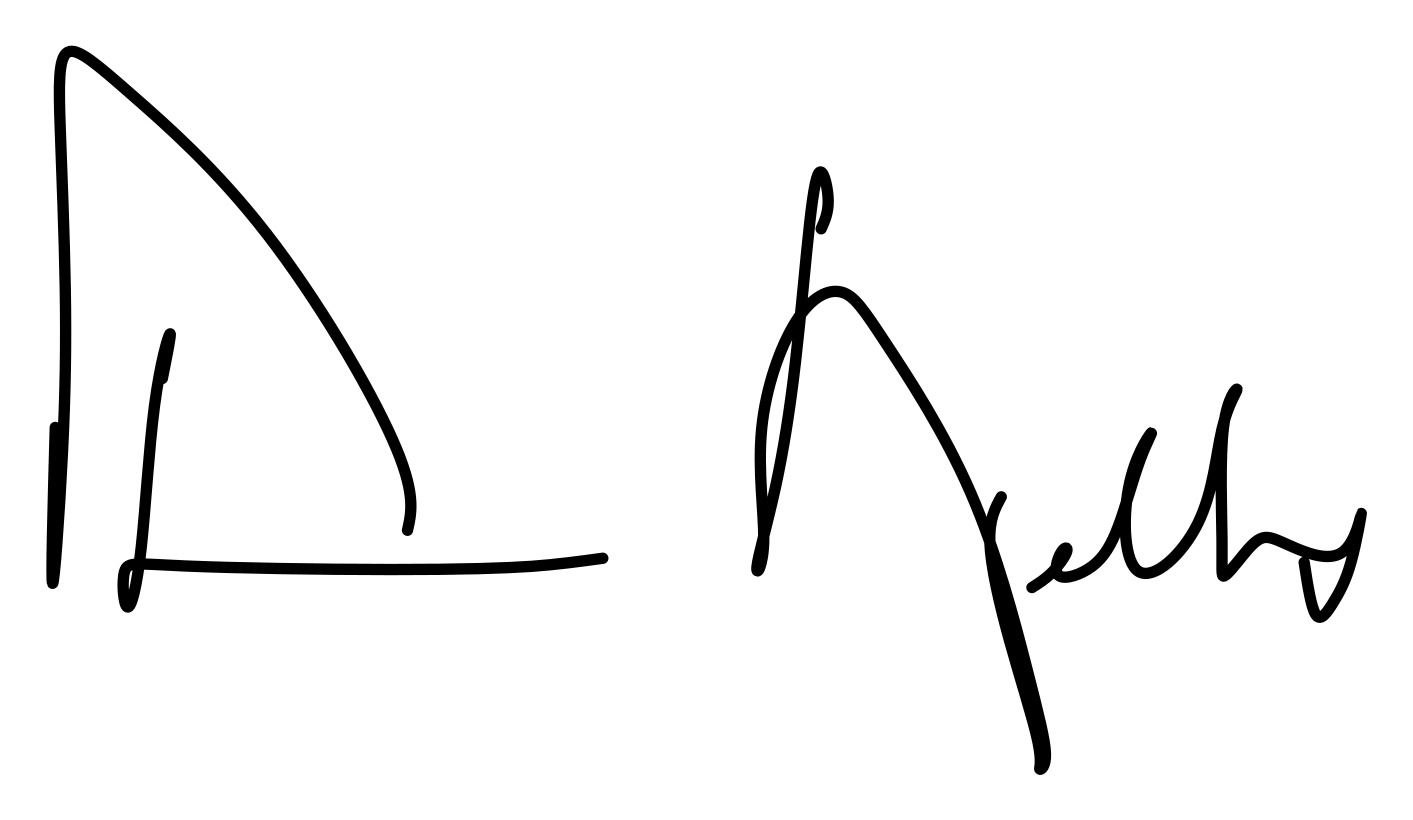
Signature of: sumner welles